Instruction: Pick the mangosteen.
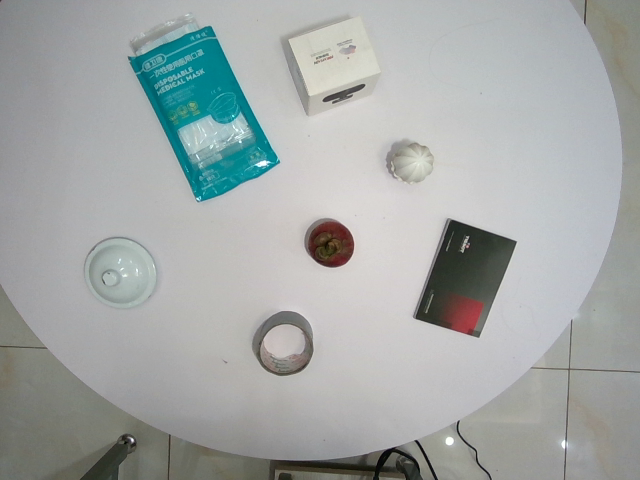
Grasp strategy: vertical